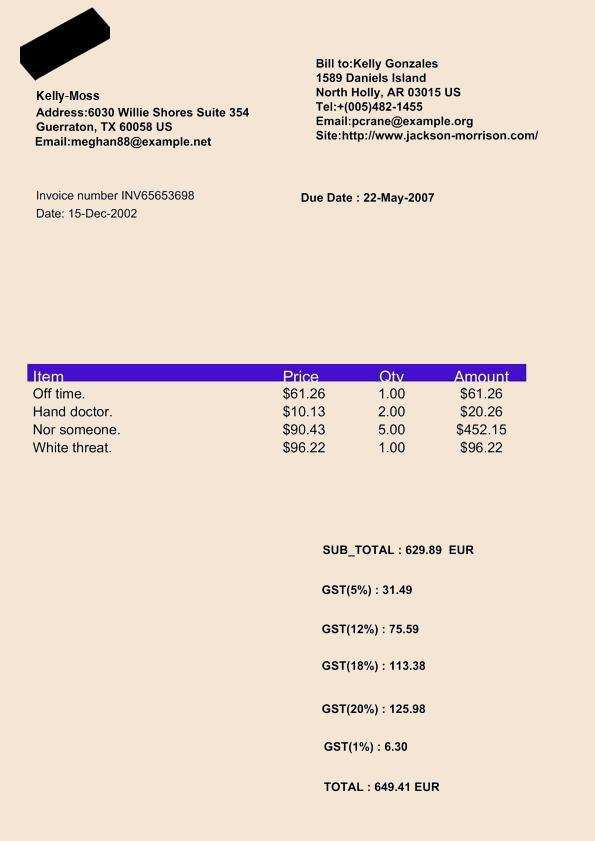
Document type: Invoice